Please extract the written amount, numerical amount, recipient's name, date on the cheque, and the bank's name from the image.
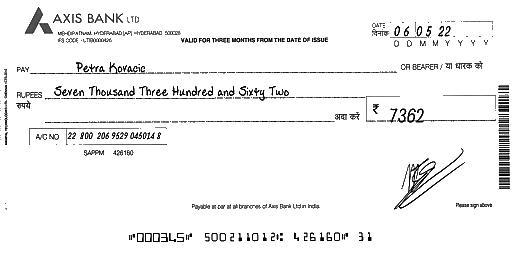
amt_in_words: Seven Thousand Three Hundred and Sixty Two
amt_in_figures: 7362
payee_name: Petra Kovacic
bank_name: AXIS BANK
cheque_date: 06/05/22